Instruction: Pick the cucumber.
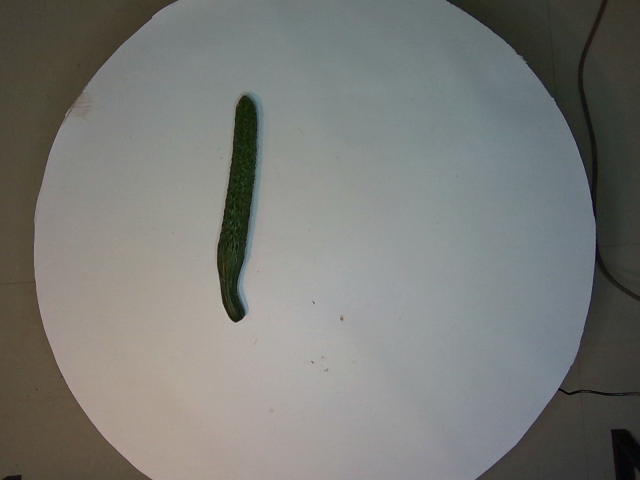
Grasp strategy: vertical